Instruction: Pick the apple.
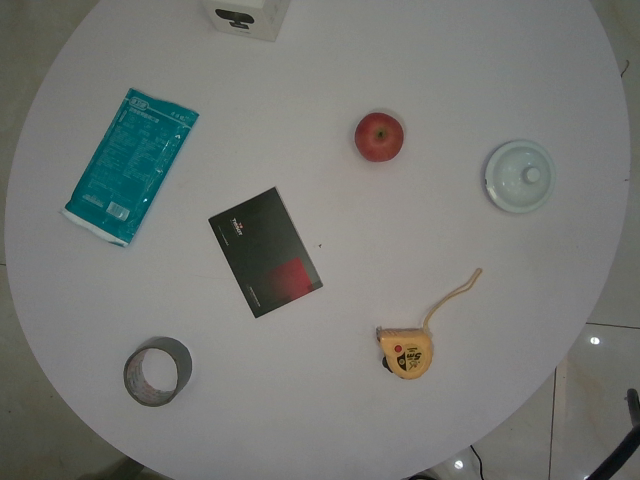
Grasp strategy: vertical